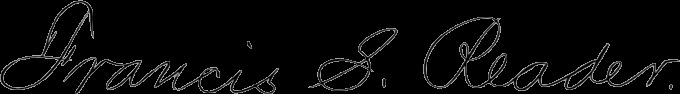
Signature of: francis smith reader